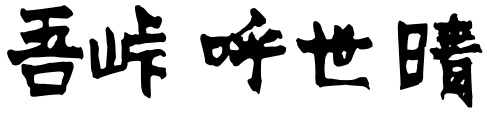
Signature of: koyoharu gotōge